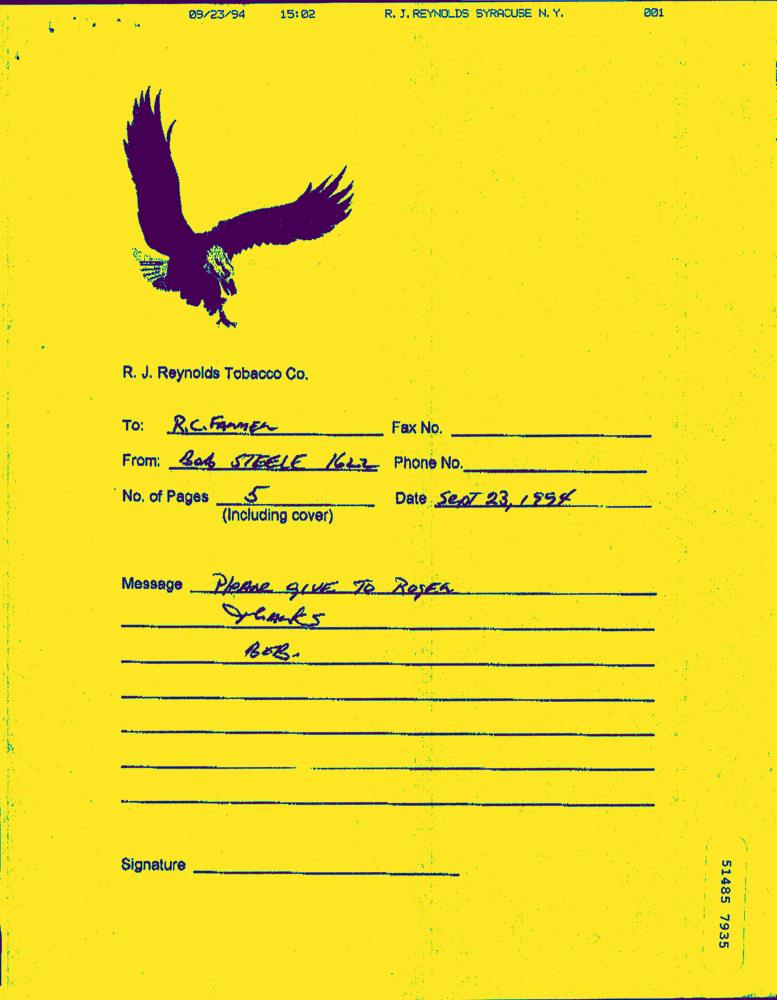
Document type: Hand-Written